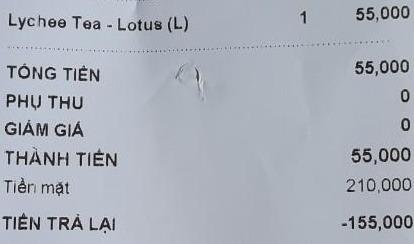
<table>
<tr>
<td>Lychee Tea - Lotus (L)</td>
<td>1</td>
<td>55,000</td>
</tr>
</table>

TỔNG TIỀN 55,000
PHỤ THU 0
GIẢM GIÁ 0
THÀNH TIỀN 55,000
Tiền mặt 210,000
TIỀN TRẢ LẠI -155,000